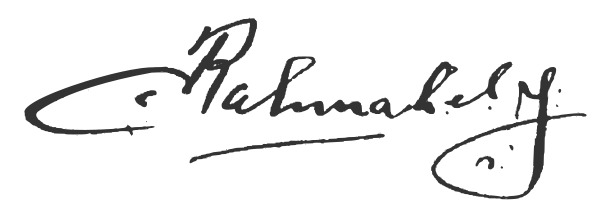
Signature of: rahmah el yunusiyyah